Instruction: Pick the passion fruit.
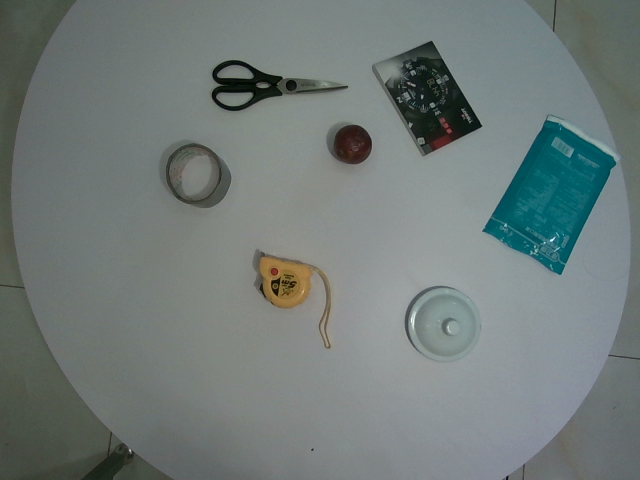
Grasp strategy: vertical